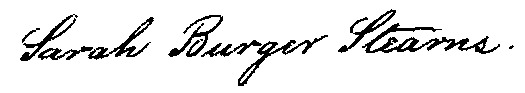
Signature of: sarah burger stearns